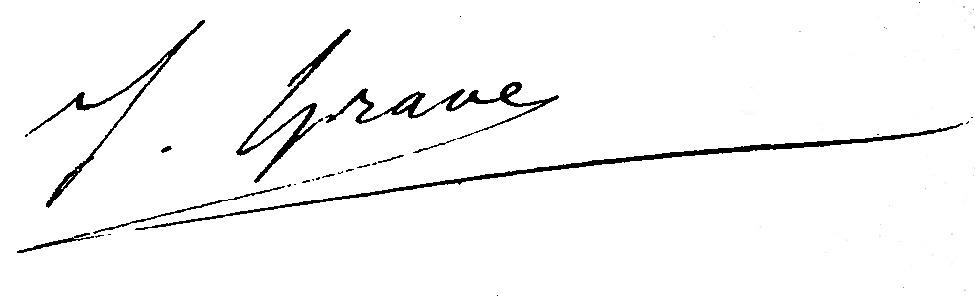
Signature of: jean grave